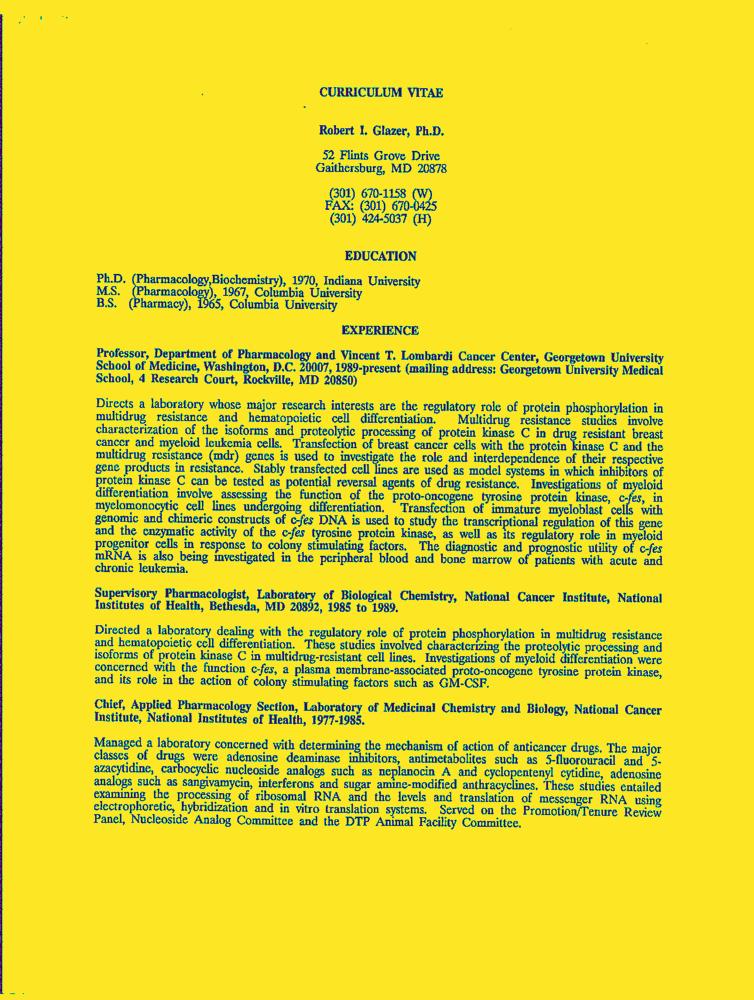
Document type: Resume-Doc